Question: What type of tax is indicated in the document, personal property or real estate?
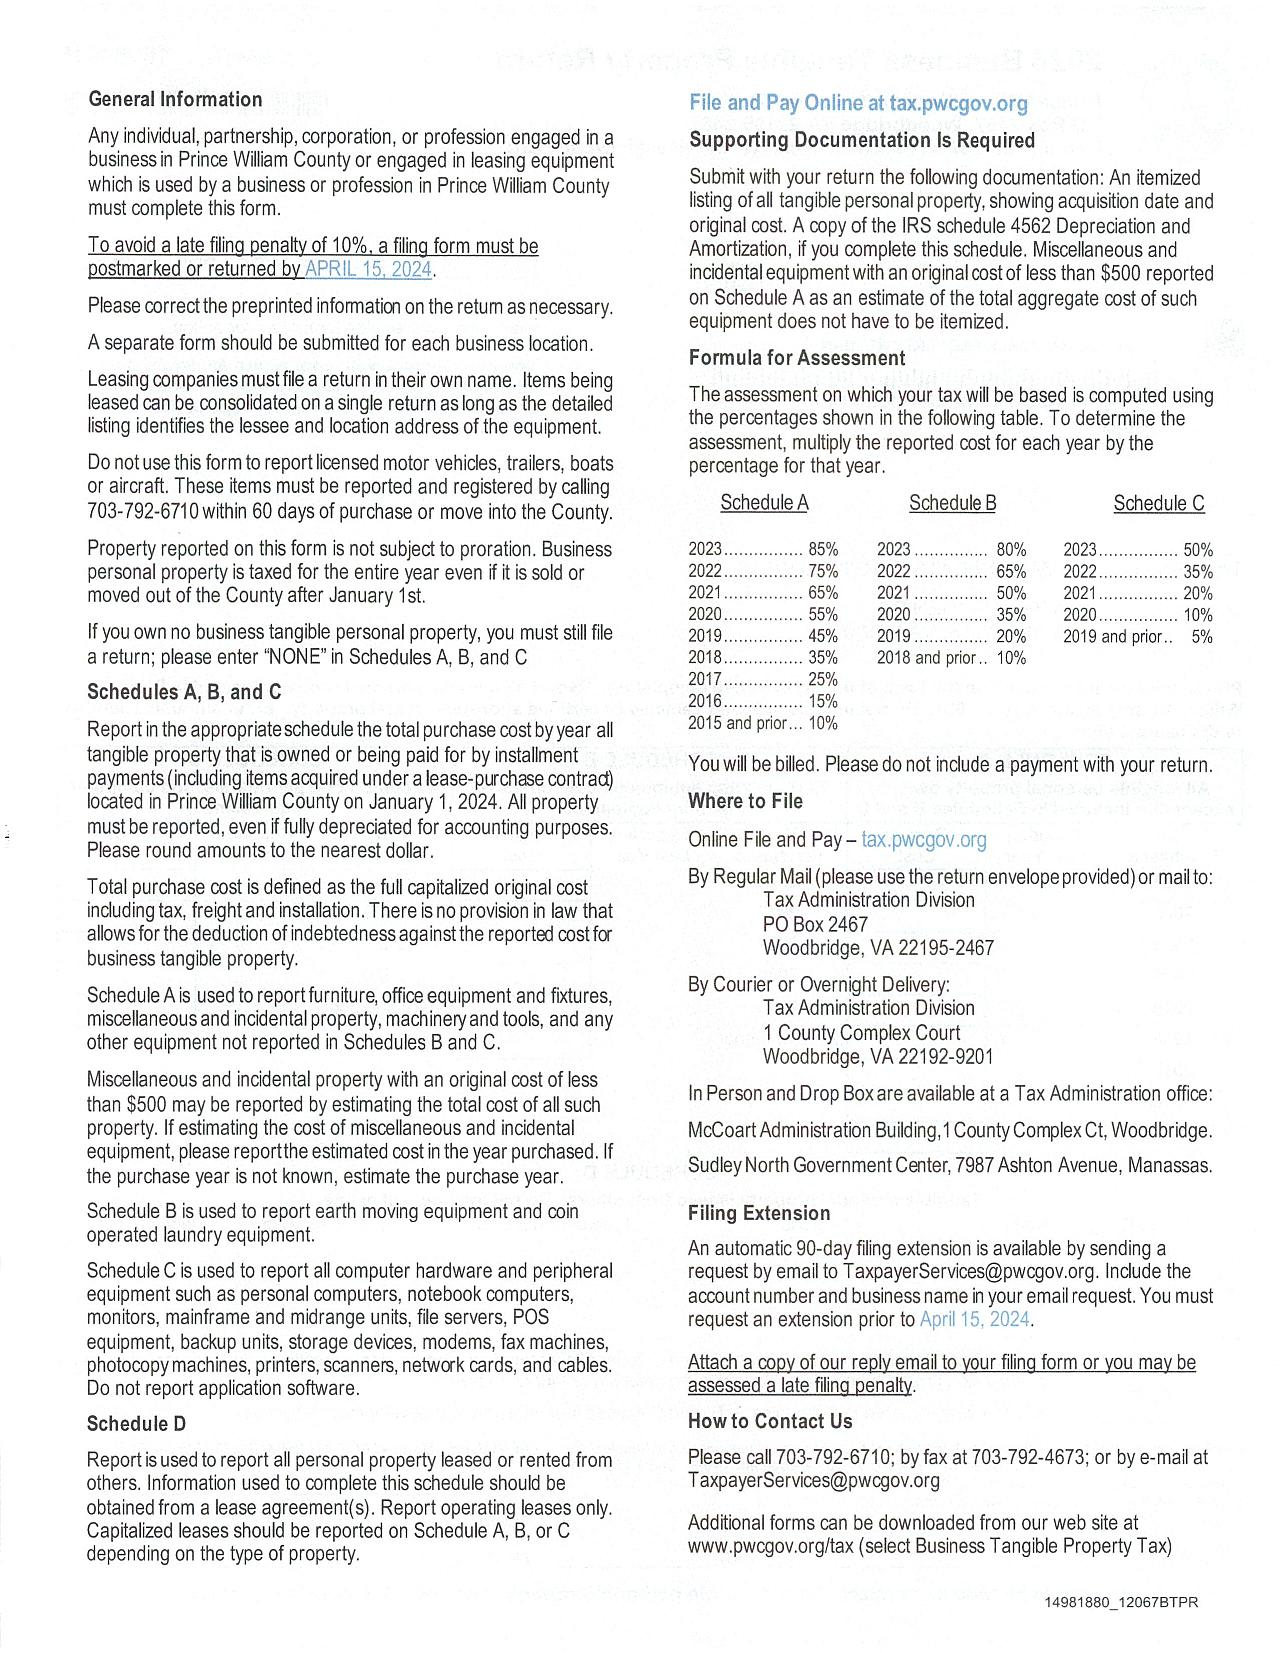
Answer: "Personal Property Tax"